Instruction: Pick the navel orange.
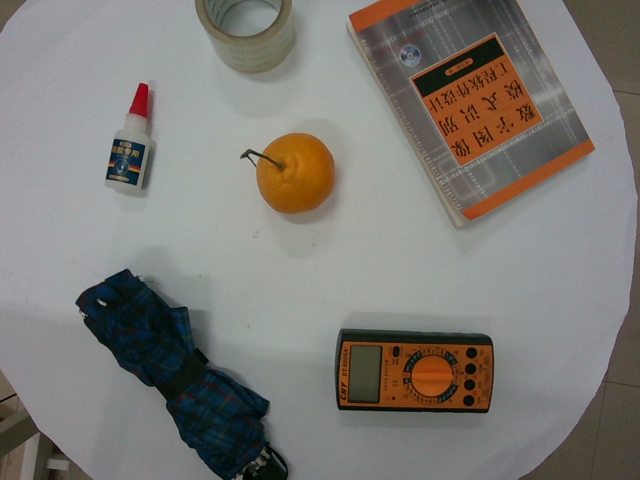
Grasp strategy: vertical